Question: Talk about the condition:
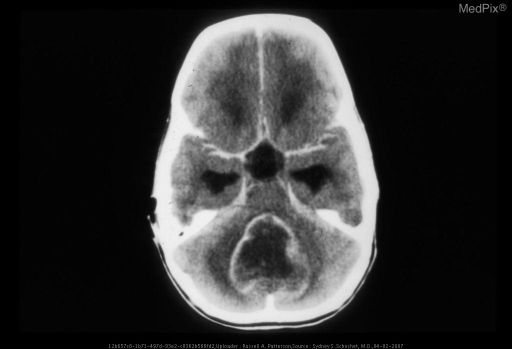
Answer: The disease is discussed as: Neoplasm Name: Pilocytic Astrocytoma

Synonyms: Juvenile pilocytic, spongioblastoma

ICD-O code:

Cell of Origin: Astrocyte

WHO Grade(s): Grade 1

Genetics and Associations: Occures in the optic nerve in NF-1

Demographics (Age, Sex, Incidence): Most common in childhood, with a peak incidence 9 - 15 years. Slight female predilection (13:9 F>M). Accounts for approximately 1/3 of pediatric posterior fossa neoplastic masses.

Common Locations: Cerebellum >> hypothalamus > brainstem, cerebral hemisphere, spinal cord

Gross Appearance: Circumscribed with very narrow zone of infiltration, mural nodule and fluid collection ("cyst")

Histology: biphasic with dense and loose areas, microcysts, Rosenthal fibers

Special Stains:

Radiology: "cyst with nodule" showing intense enhancement of nodule on MR and CT. Largely hypovascular or avascular on angiography

Progression: Does not progress

Prognosis and Treatment: Surgical resection is often curative

COMMENTS: Most benign of astrocytoma types, most common subtype of astrocytoma in posterior fossa in children, most common type of hypothalamic glioma